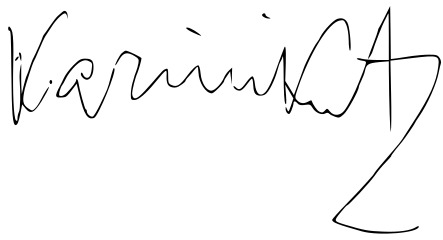
Signature of: kazimierz kutz